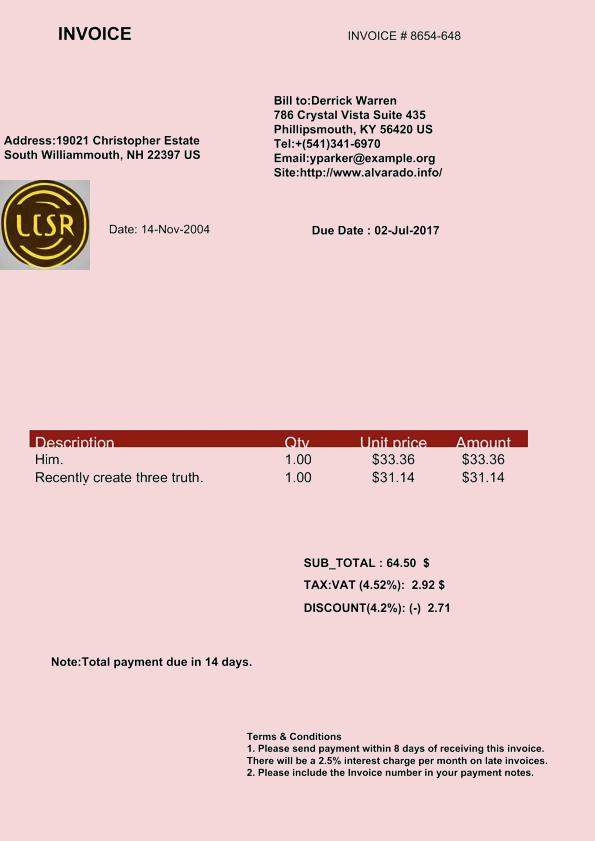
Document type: Invoice